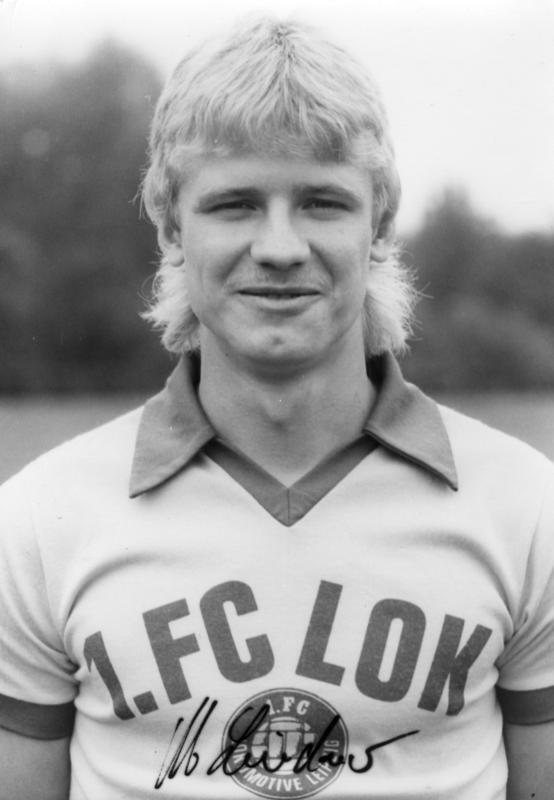
Signature of: matthias lindner